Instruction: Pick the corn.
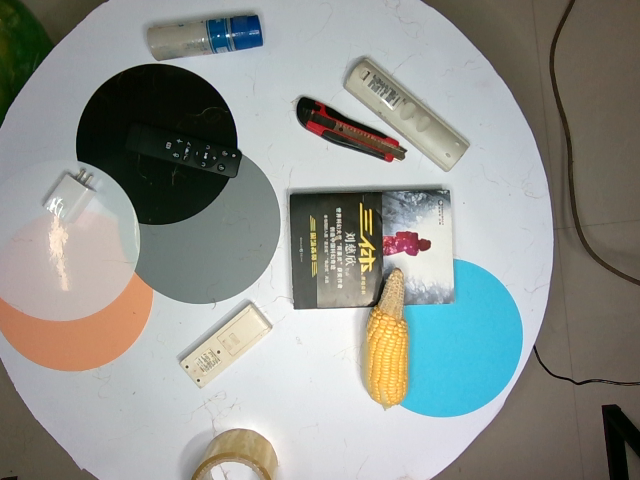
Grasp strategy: vertical